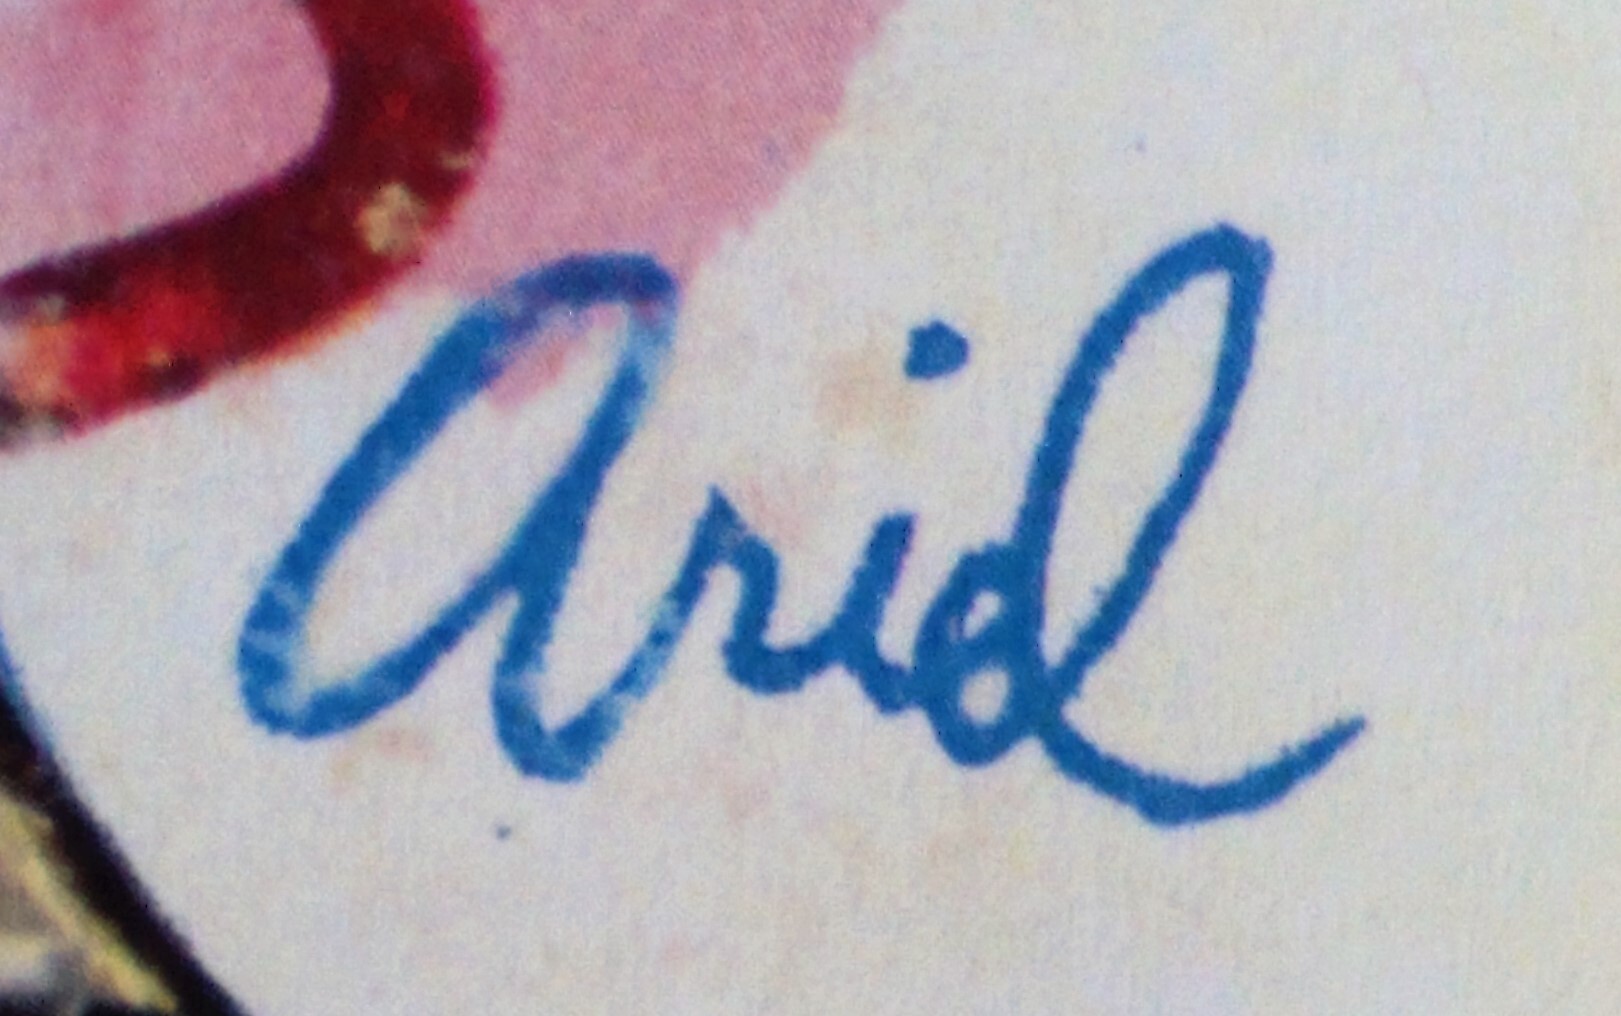
Signature of: raoul auger